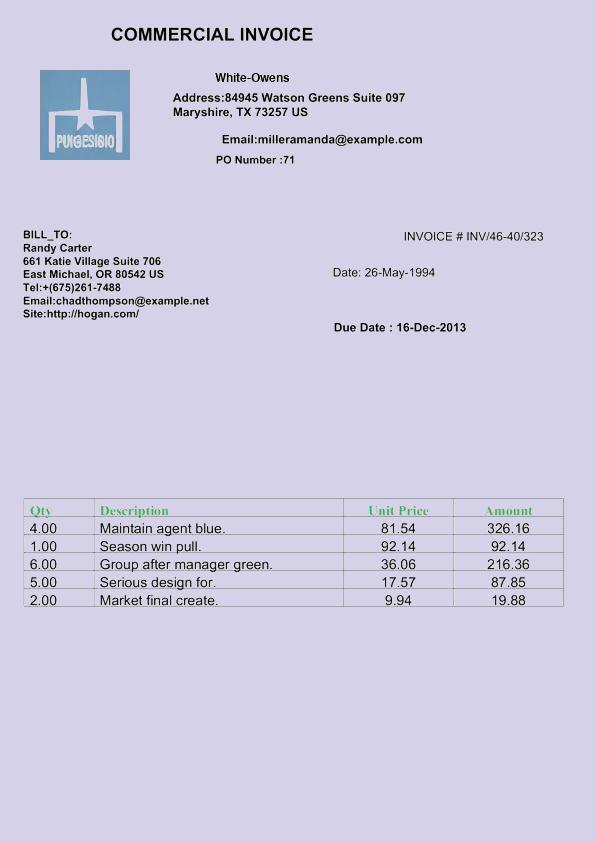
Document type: Invoice